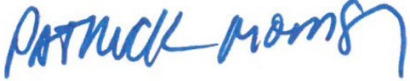
Signature of: patrick morrisey